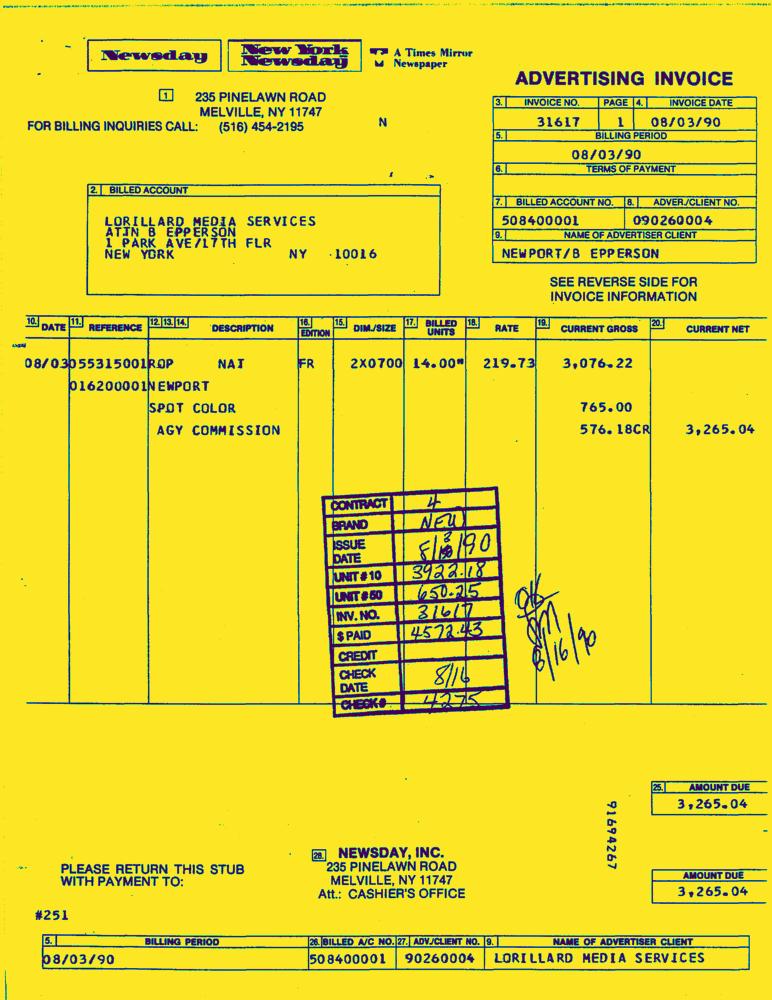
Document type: Invoice-Doc